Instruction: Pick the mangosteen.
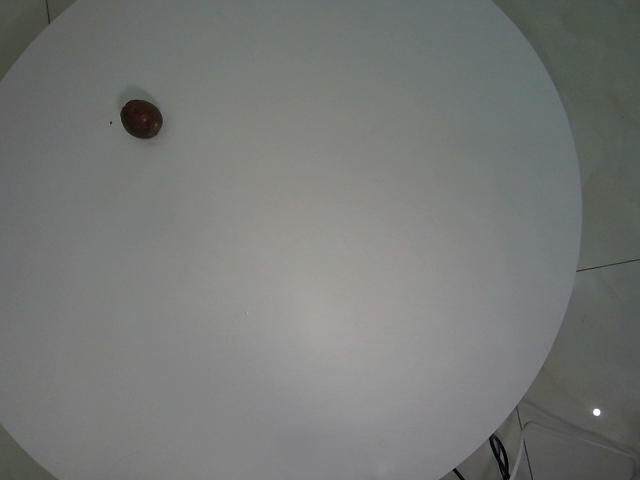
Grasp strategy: vertical